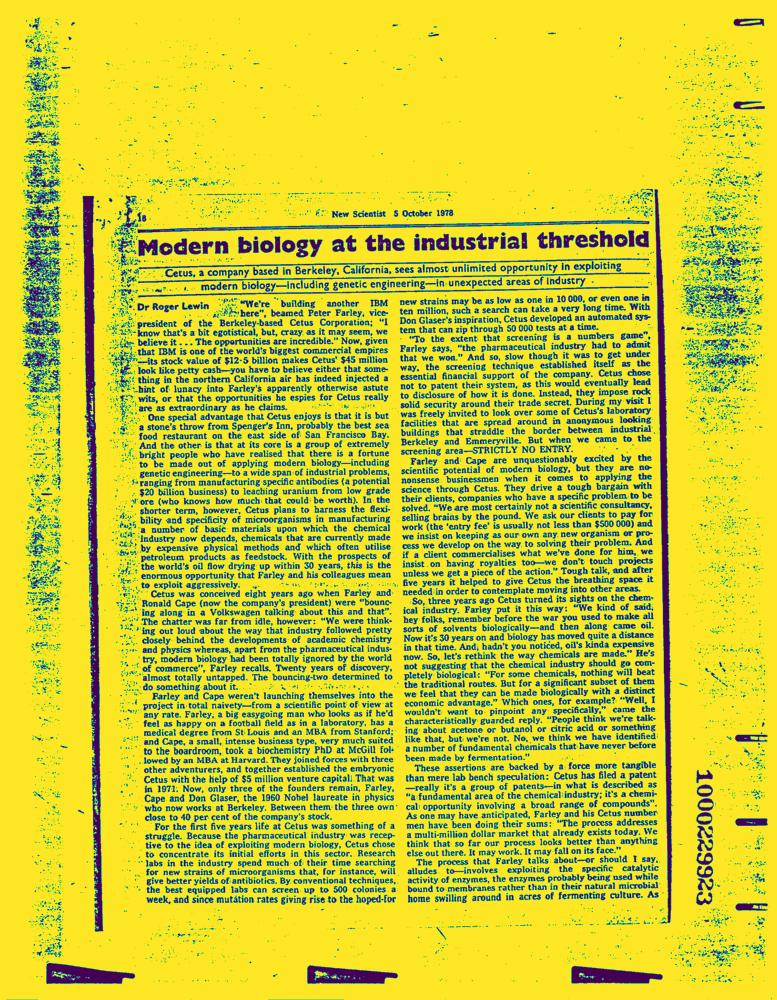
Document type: News-Article